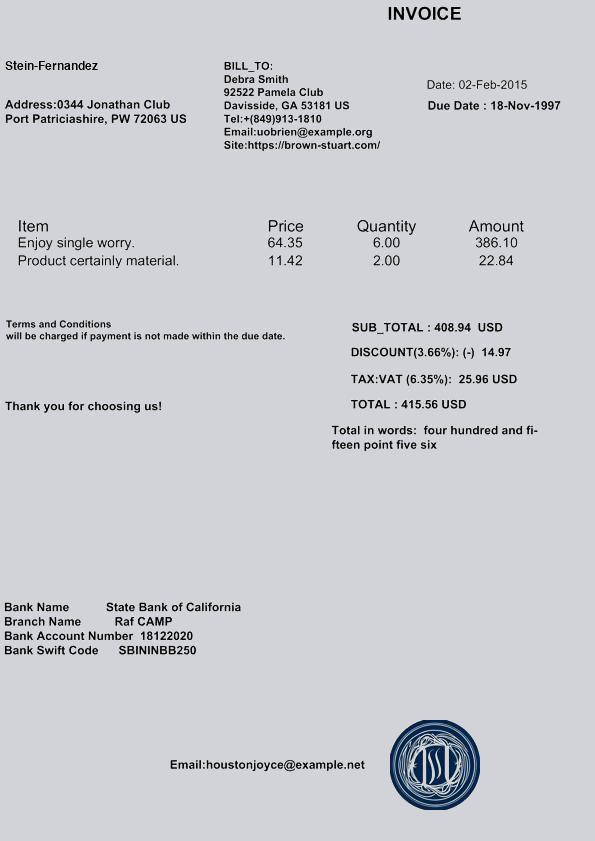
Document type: Invoice